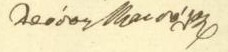
Signature of: drosos mansolas